Question: What might the diagnosis be?
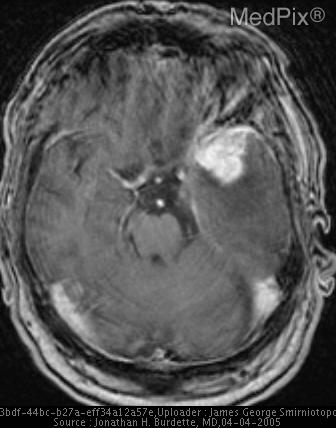
Answer: The possible diagnosis includes • Meningioma
• Atypical meningioma
• Anaplastic meningioma
• Hemangiopericytoma.